Question: Describe the condition in detail:
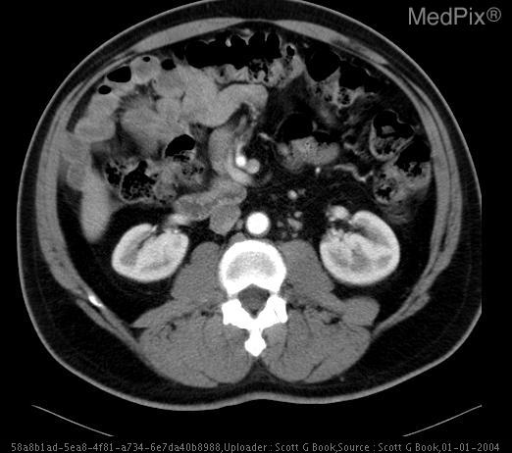
Answer: The disease is discussed as: Embryology:  The alimentary tract initially develops as a pouchlike extension of the yolk sac. At 6 weeks gestation, the intestinal tract is a continuous, tubular structure that is divided into the foregut (supplied by the celiac artery), midgut (supplied by the superior mesenteric artery), and hindgut (supplied mainly by the inferior mesenteric artery). During embryonic development, the bowel introduces itself into the abdomen and both the duodenojejunal and ileocolic segments of the primitive digestive tube rotate 270° counterclockwise about the omphalomesenteric vessels (ie, the future superior mesenteric artery and superior mesenteric vein) to reach their final normal positions.  Before 6 weeks gestation, the duodenum initially rotates 90° counterclockwise so that it lies to the right of the superior mesenteric artery. Similarly, the cecum rotates 90° counterclockwise so that it lies to the left of the superior mesenteric artery. During the 6th week of gestation, the duodenum rotates another 90° counterclockwise so that it lies posterior to the superior mesenteric artery. By the 10th to 12th weeks of gestation, the intestine slides back into the peritoneal cavity, where the final 90° rotation of the duodenum and 180° rotation of the cecum occur. The right colon is the last portion of the gastrointestinal tract to rotate completely, allowing the cecum to descend into the right lower quadrant. This rotation is followed in the last stage by peritoneal fixation of the bowel. The small bowel mesentery is normally broad based, with its attachment extending from the ligament of Trietz to the ileocecal valve. This wide base prevents the small intestine from twisting around the superior mesenteric artery. Malrotation most commonly is caused by incomplete rotation (<270° of counterclockwise rotation occurring in weeks 5-12).

This group of disorders can be divided into 3 different categories:1) Nonrotation (0° to <90° of counterclockwise rotation occurring before 6 weeks), 2) Reverse rotation (abnormal rotation >90° and <180° causing obstruction or reversal of the normal duodenal/SMA relationship, occurring in weeks 6-10), and 3) Malrotation most often associated with malfixation (>180° and <270° of counterclockwise rotation, occurring after 10 weeks). Nonrotation is often an incidental finding in older children and adults during routine examination, but volvulus as a result of local clockwise rotation may accompany this anomaly.

Clinical: Incidence is unknown, as many are asymptomatic. No racial or gender predilection is seen. In approximately 60% of patients, malrotation presents by age 1 month with bilious vomiting and high intestinal obstruction. Another 20-30% of patients present at age 1-12 months. Older children with malrotation may show failure to thrive, chronic recurrent abdominal pain, malabsorption, or other vague presentations. The older the child, the less readily identifiable the clinical presentation. Nonrotation of the intestine may be asymptomatic, thus is an incidental finding on UGI performed for other reasons.

Radiographic findings:
Plain films: In midgut volvulus, the classic radiographic finding is a partial duodenal obstruction (dilation of both the stomach and proximal duodenum, with paucity of bowel gas distally).
UGI: The preferred diagnostic test for malrotation with midgut volvulus. Duodenal-jejunal junction (DJJ) displaced downward and to the right on the frontal view An abnormal position of the jejunum (lying on right side of abdomen) should alert one to the possibility of a malrotation but should not be relied upon to either make or exclude the diagnosis. Corkscrew of small bowel around SMA.
US: The "whirlpool sign" on color Doppler shows mesentery and flow within the SMV wrapping around the SMA (in a clockwise direction), indicating malrotation with volvulus
CT: The DJJ is low and to the right of the normal location. The duodenum doesn’t cross midline. The proximal jejunum is in the right upper quadrant. The cecum is in the upper and/or left abdomen. The large bowel is in the left abdomen. Abnormal relationship of the superior mesenteric vein (SMV) to the superior mesenteric artery (SMA). The SMV should lie to the right of the SMA.

Treatment: Silent malrotation requires no treatment. Symptomatic malrotation in an infant requires surgical correction and midgut volvulus is a surgical emergency.